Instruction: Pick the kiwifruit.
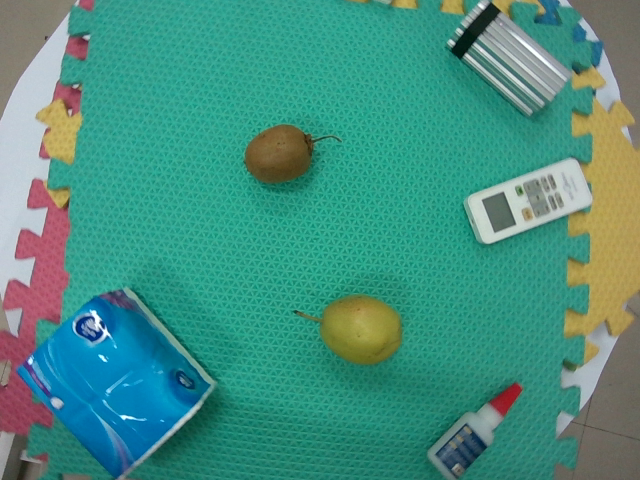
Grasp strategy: vertical